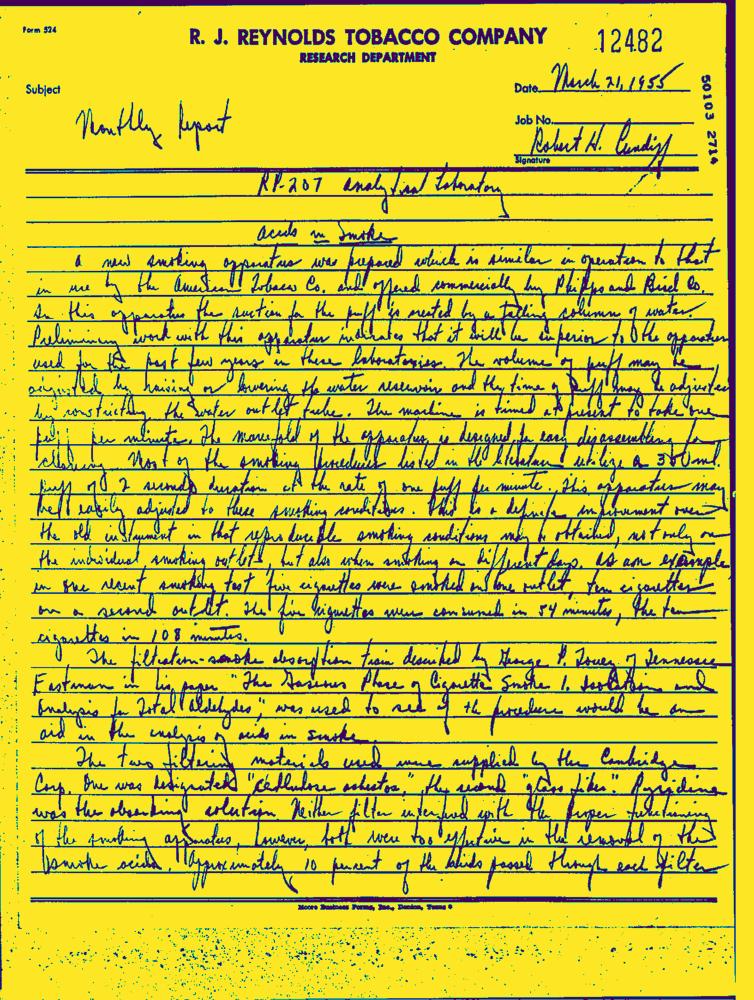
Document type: Hand-Written